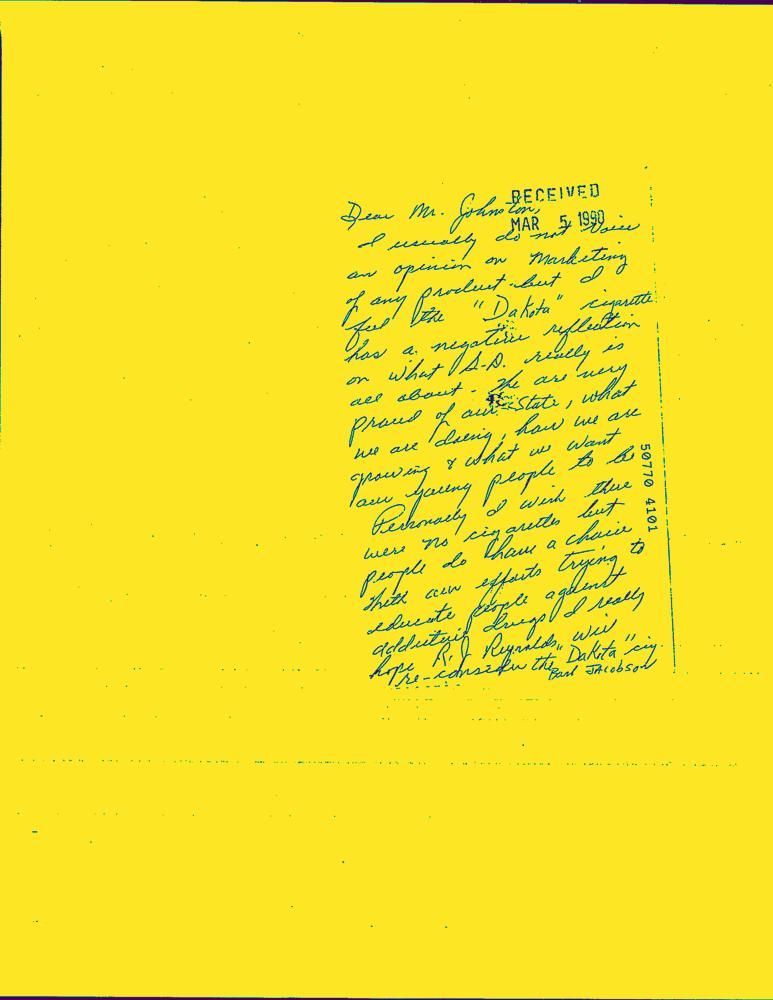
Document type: Hand-Written